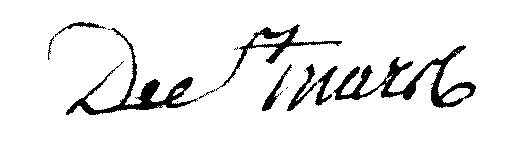
Signature of: jacques auguste de poilloüe de saint mars